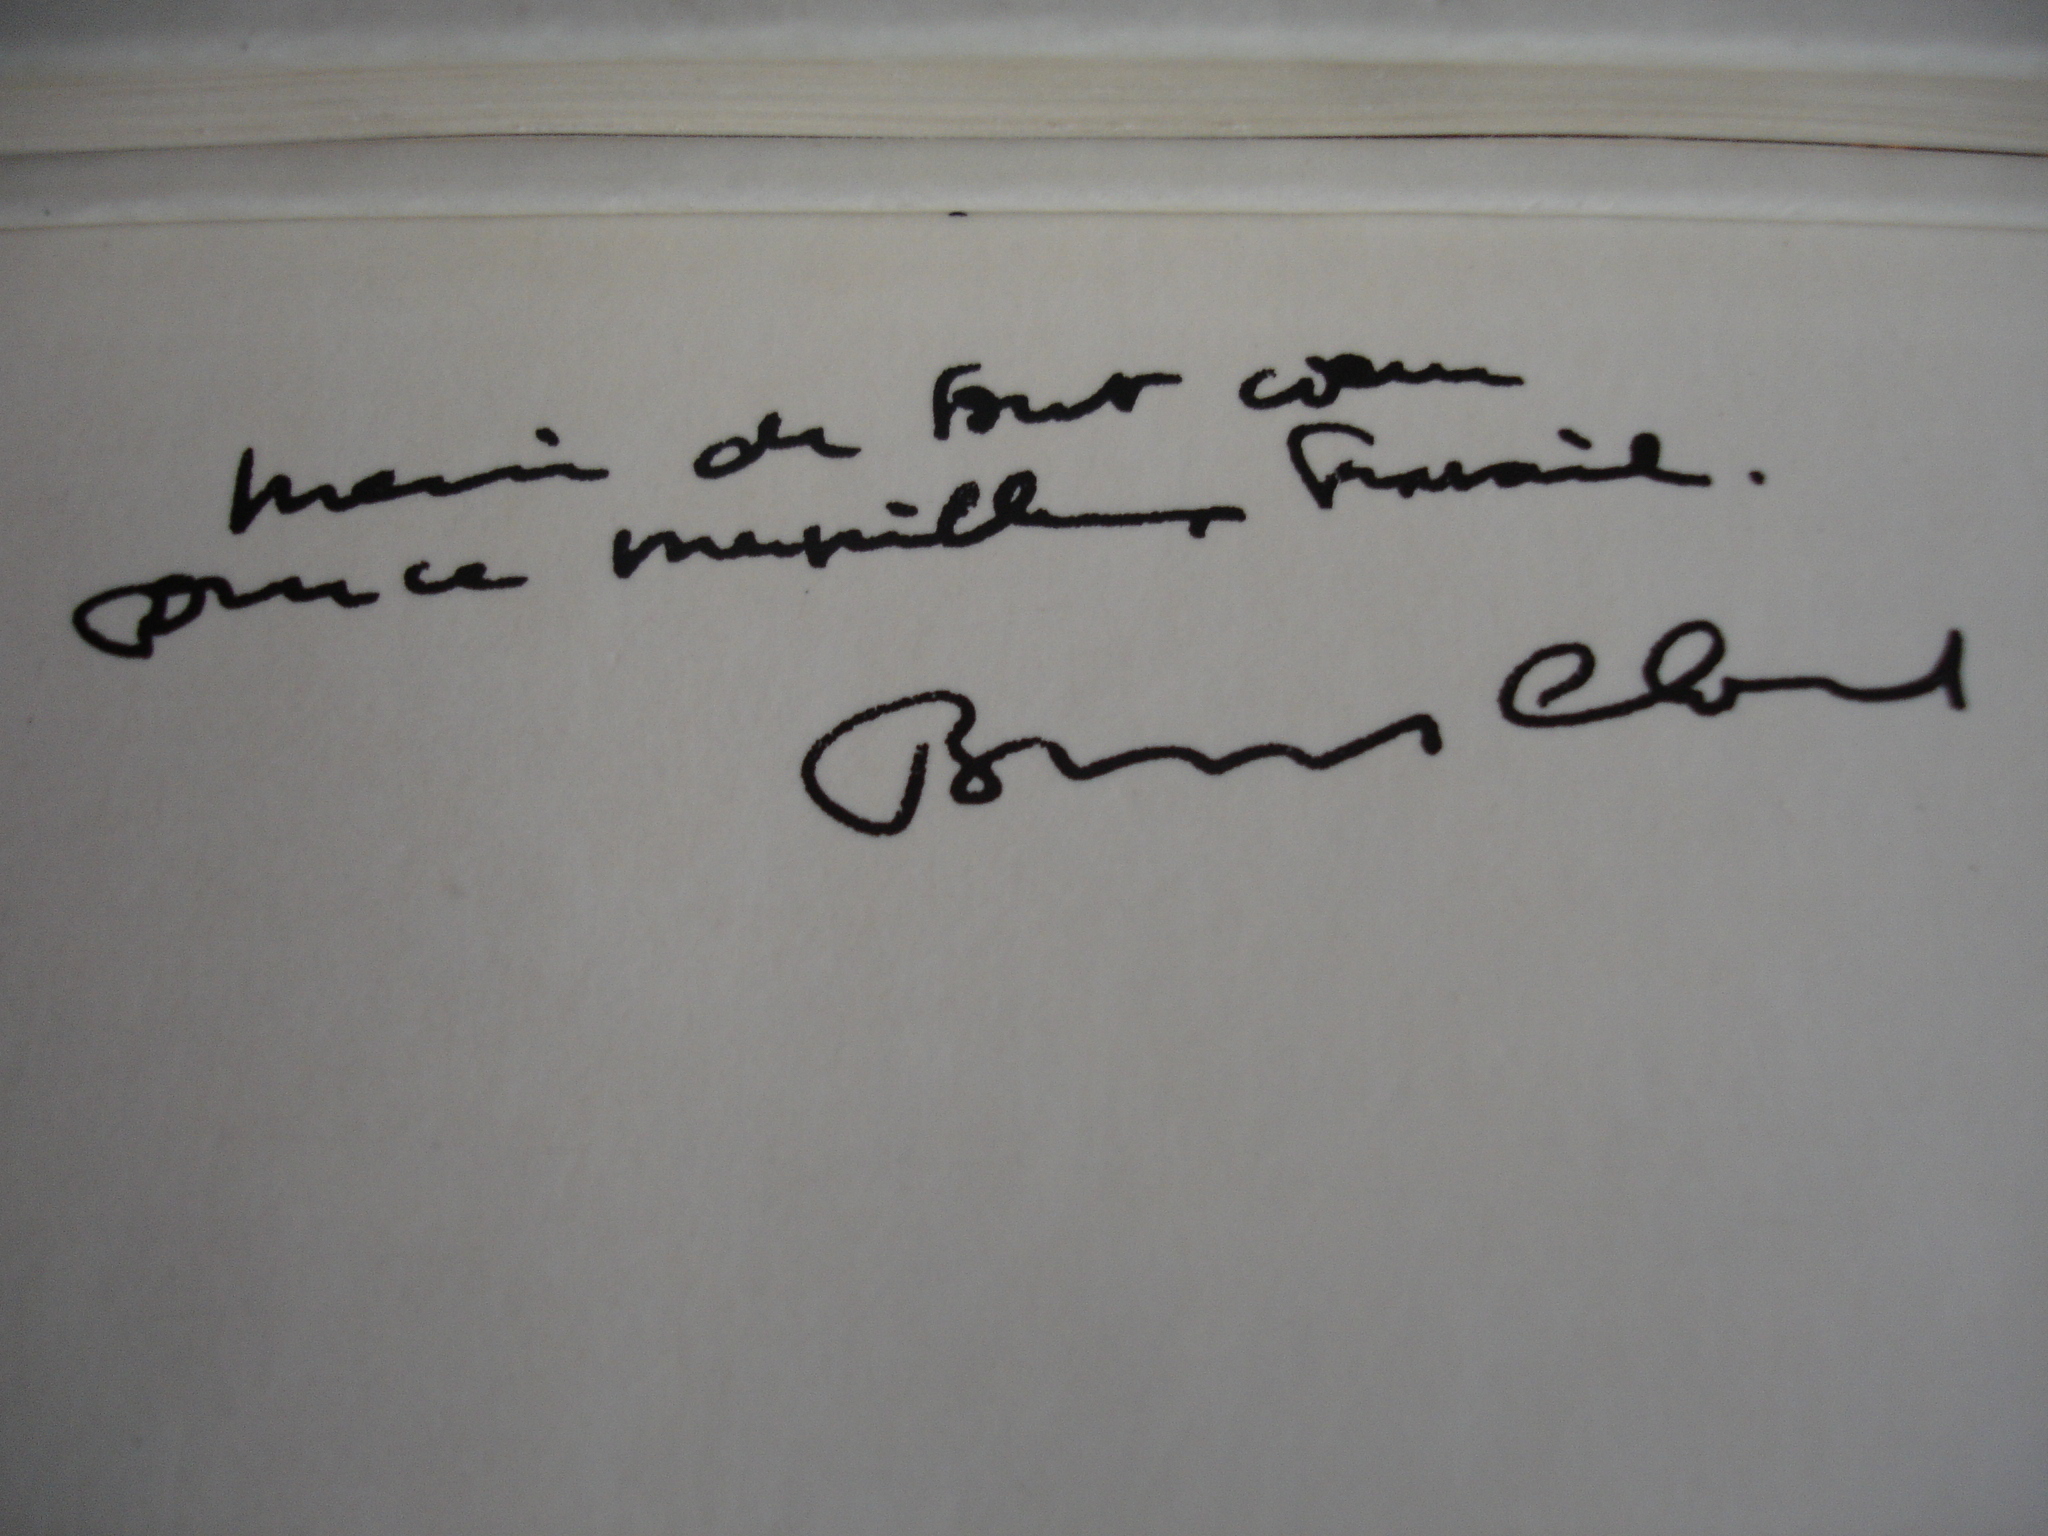
Signature of: bernard clavel